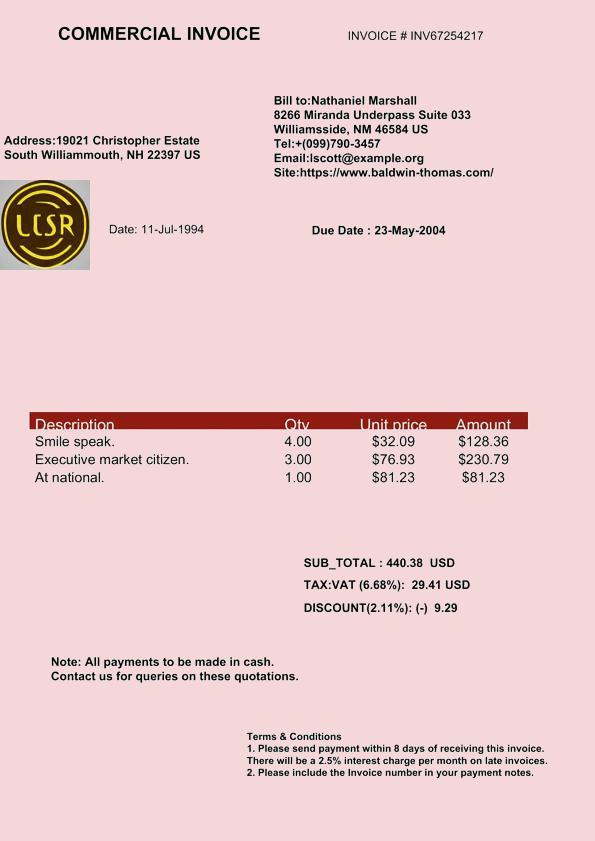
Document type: Invoice